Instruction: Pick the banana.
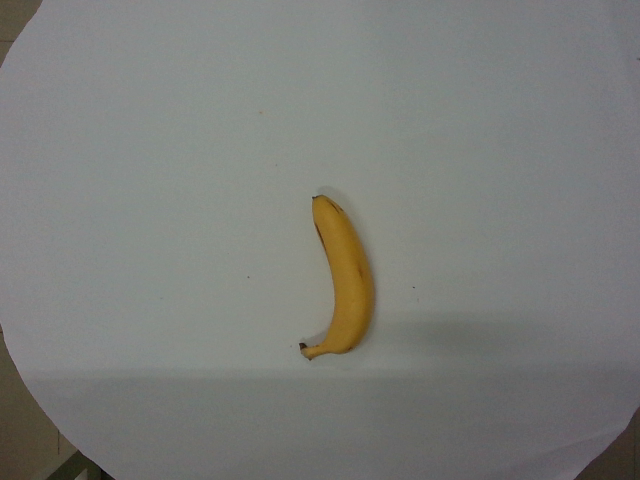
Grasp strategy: vertical